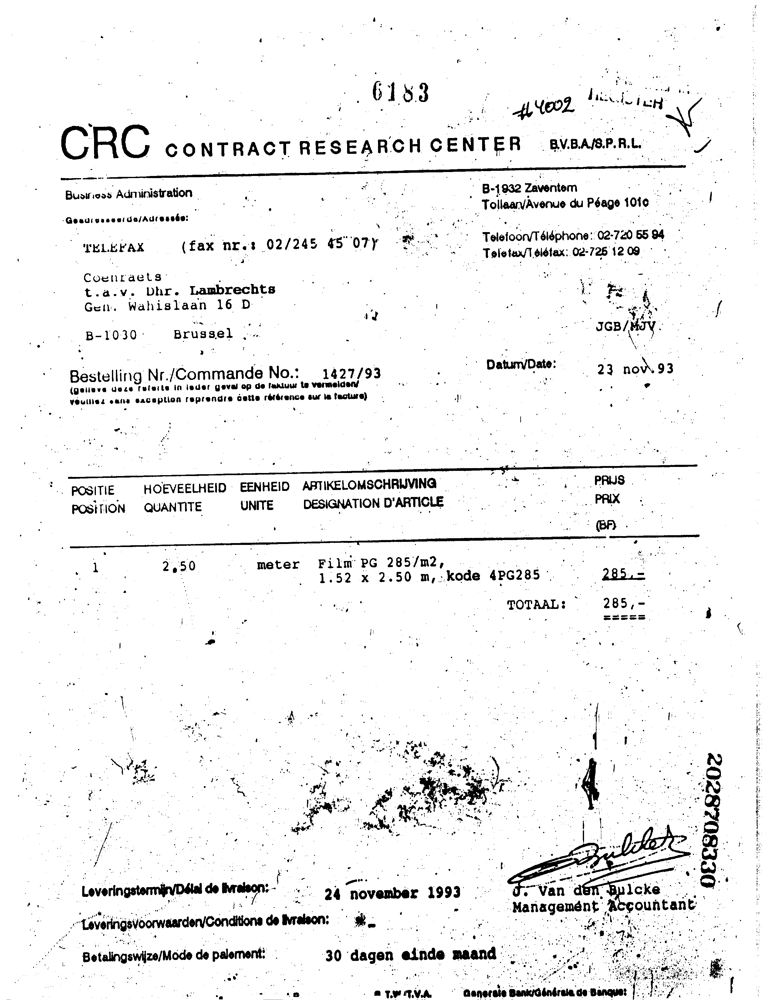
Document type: Invoice